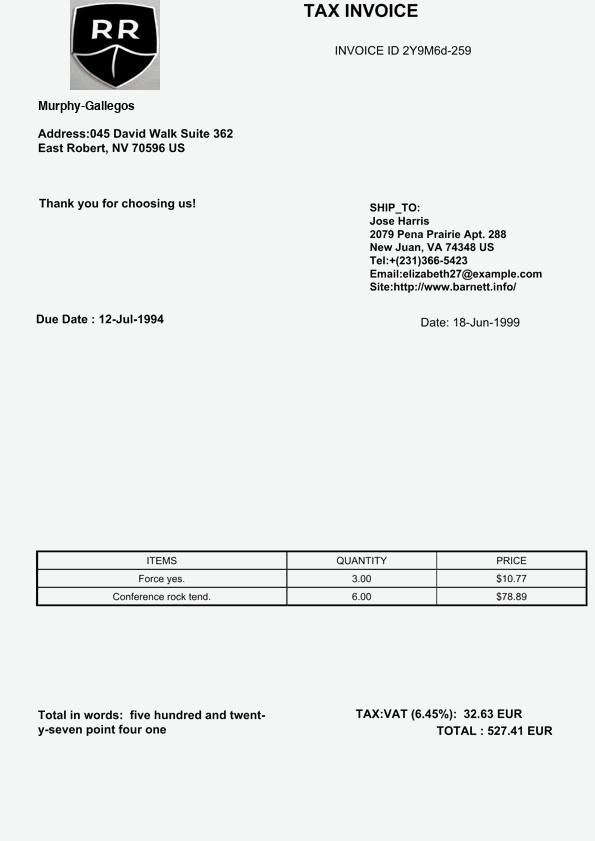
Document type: Invoice